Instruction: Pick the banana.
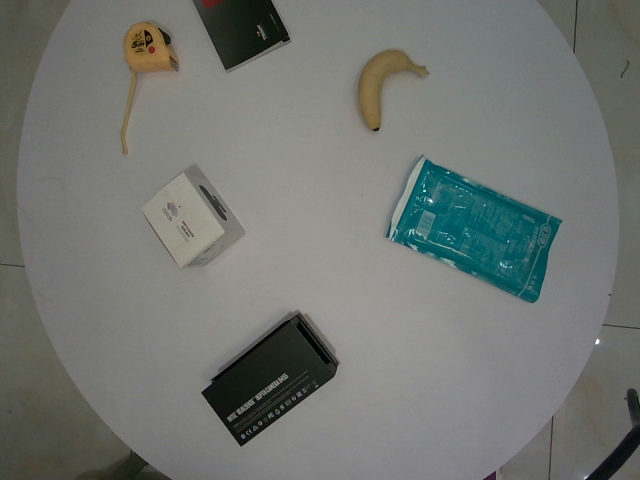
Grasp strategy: vertical